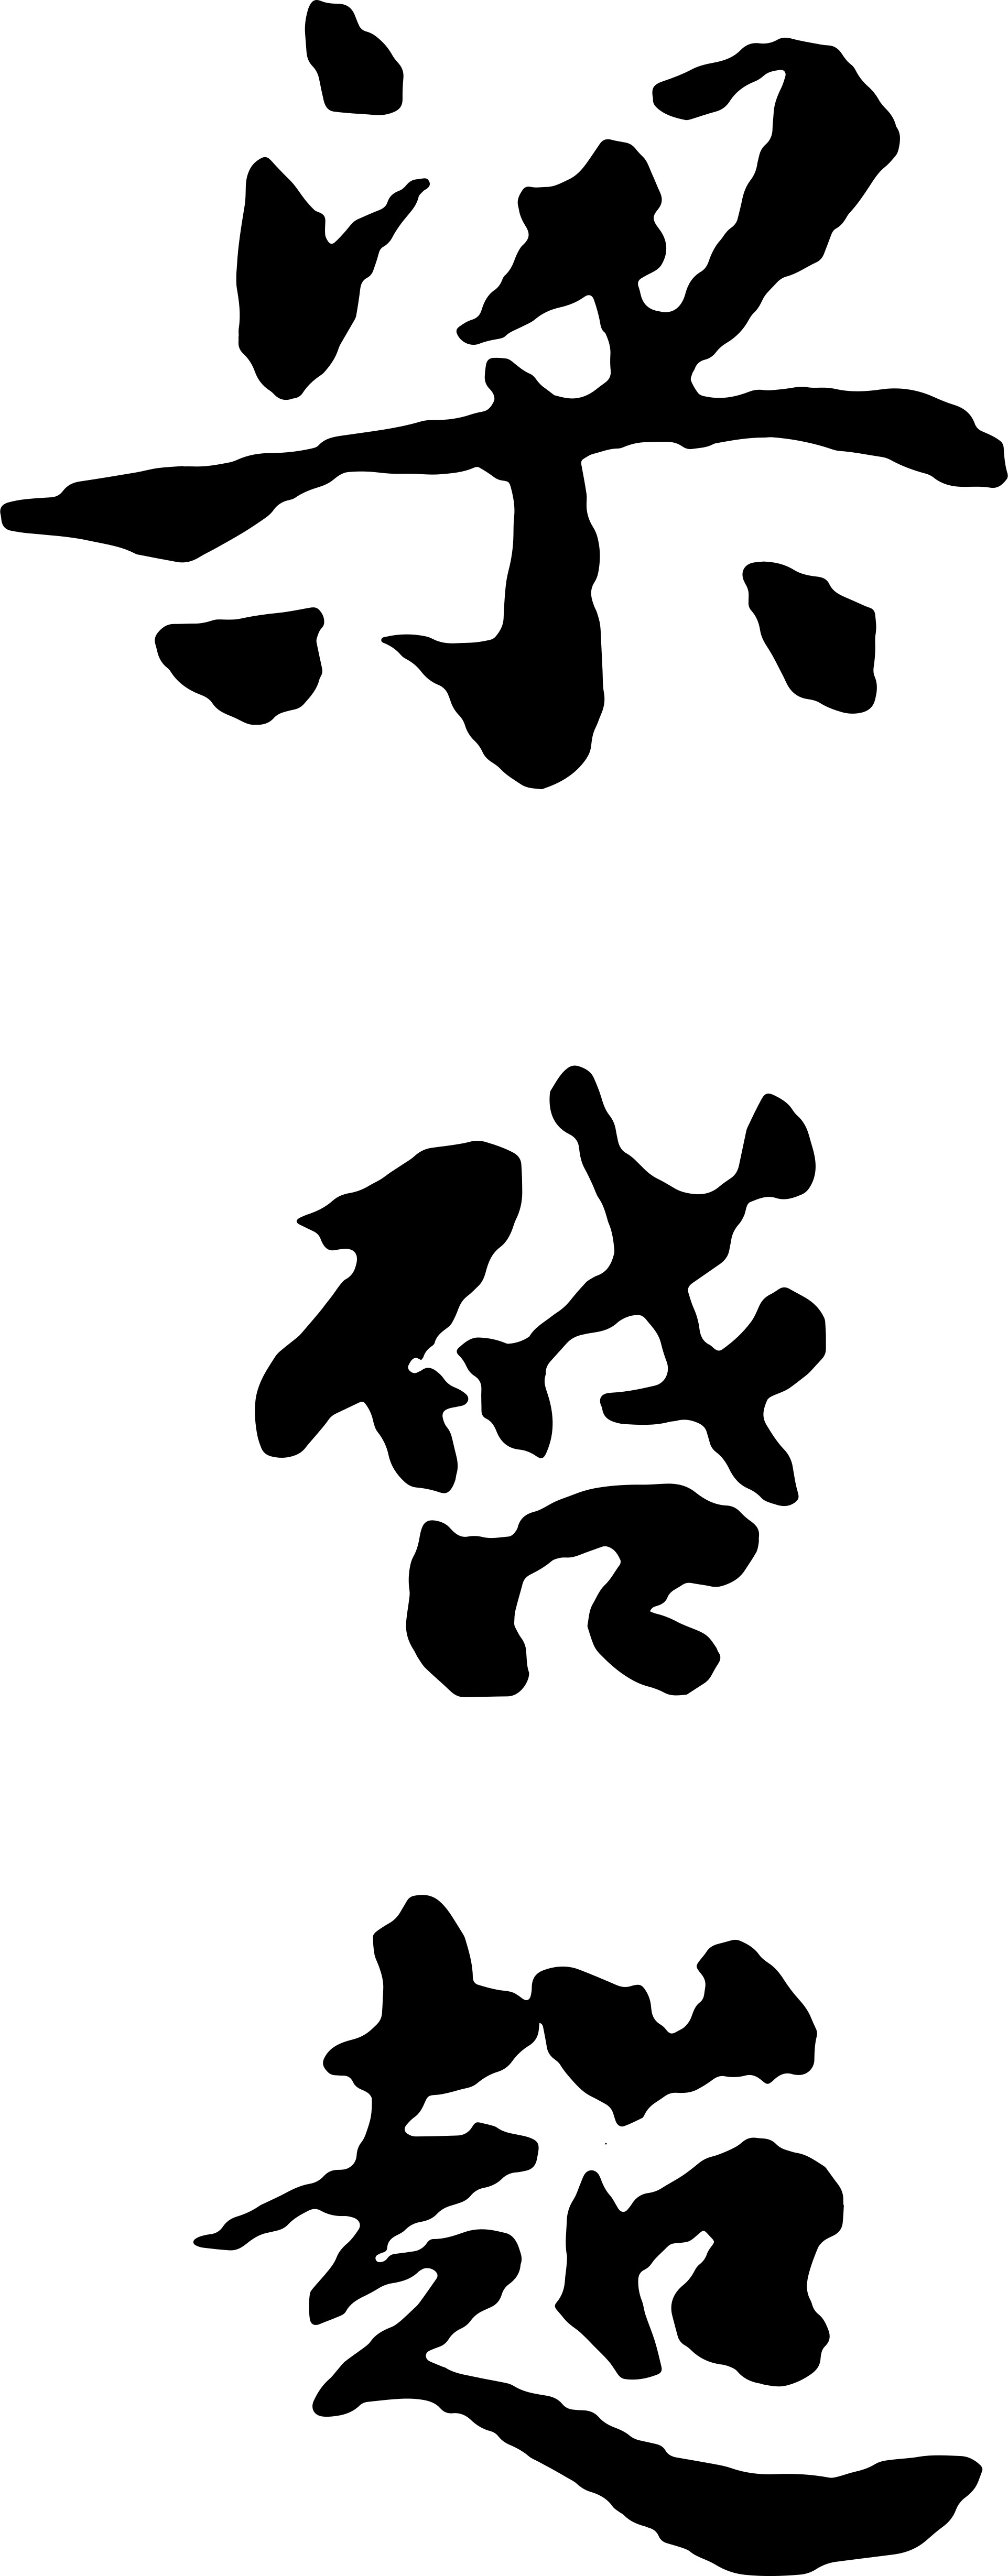
Signature of: liang chi chao